Identify and extract the amount in words, amount in numbers, payee name, cheque date, and bank name from the image.
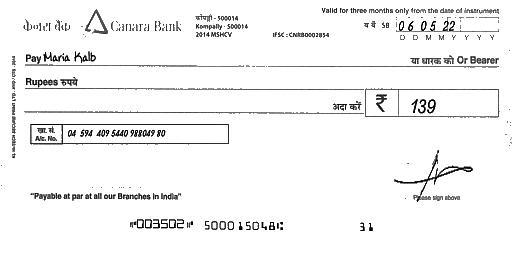
amt_in_words:
amt_in_figures: 139
payee_name: Maria Kalb
bank_name: Canara Bank
cheque_date: 06/05/22